Identify and extract the amount in words, amount in numbers, payee name, cheque date, and bank name from the image.
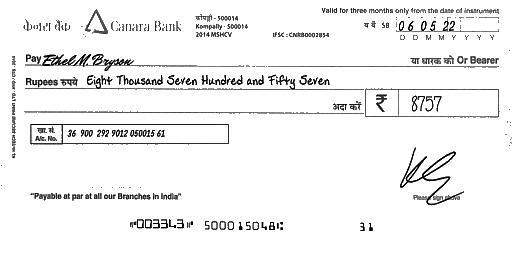
amt_in_words: Eight Thousand Seven Hundred and Fifty Seven
amt_in_figures: 8757
payee_name: Ethel M. Bryson
bank_name: Canara Bank
cheque_date: 06/05/22